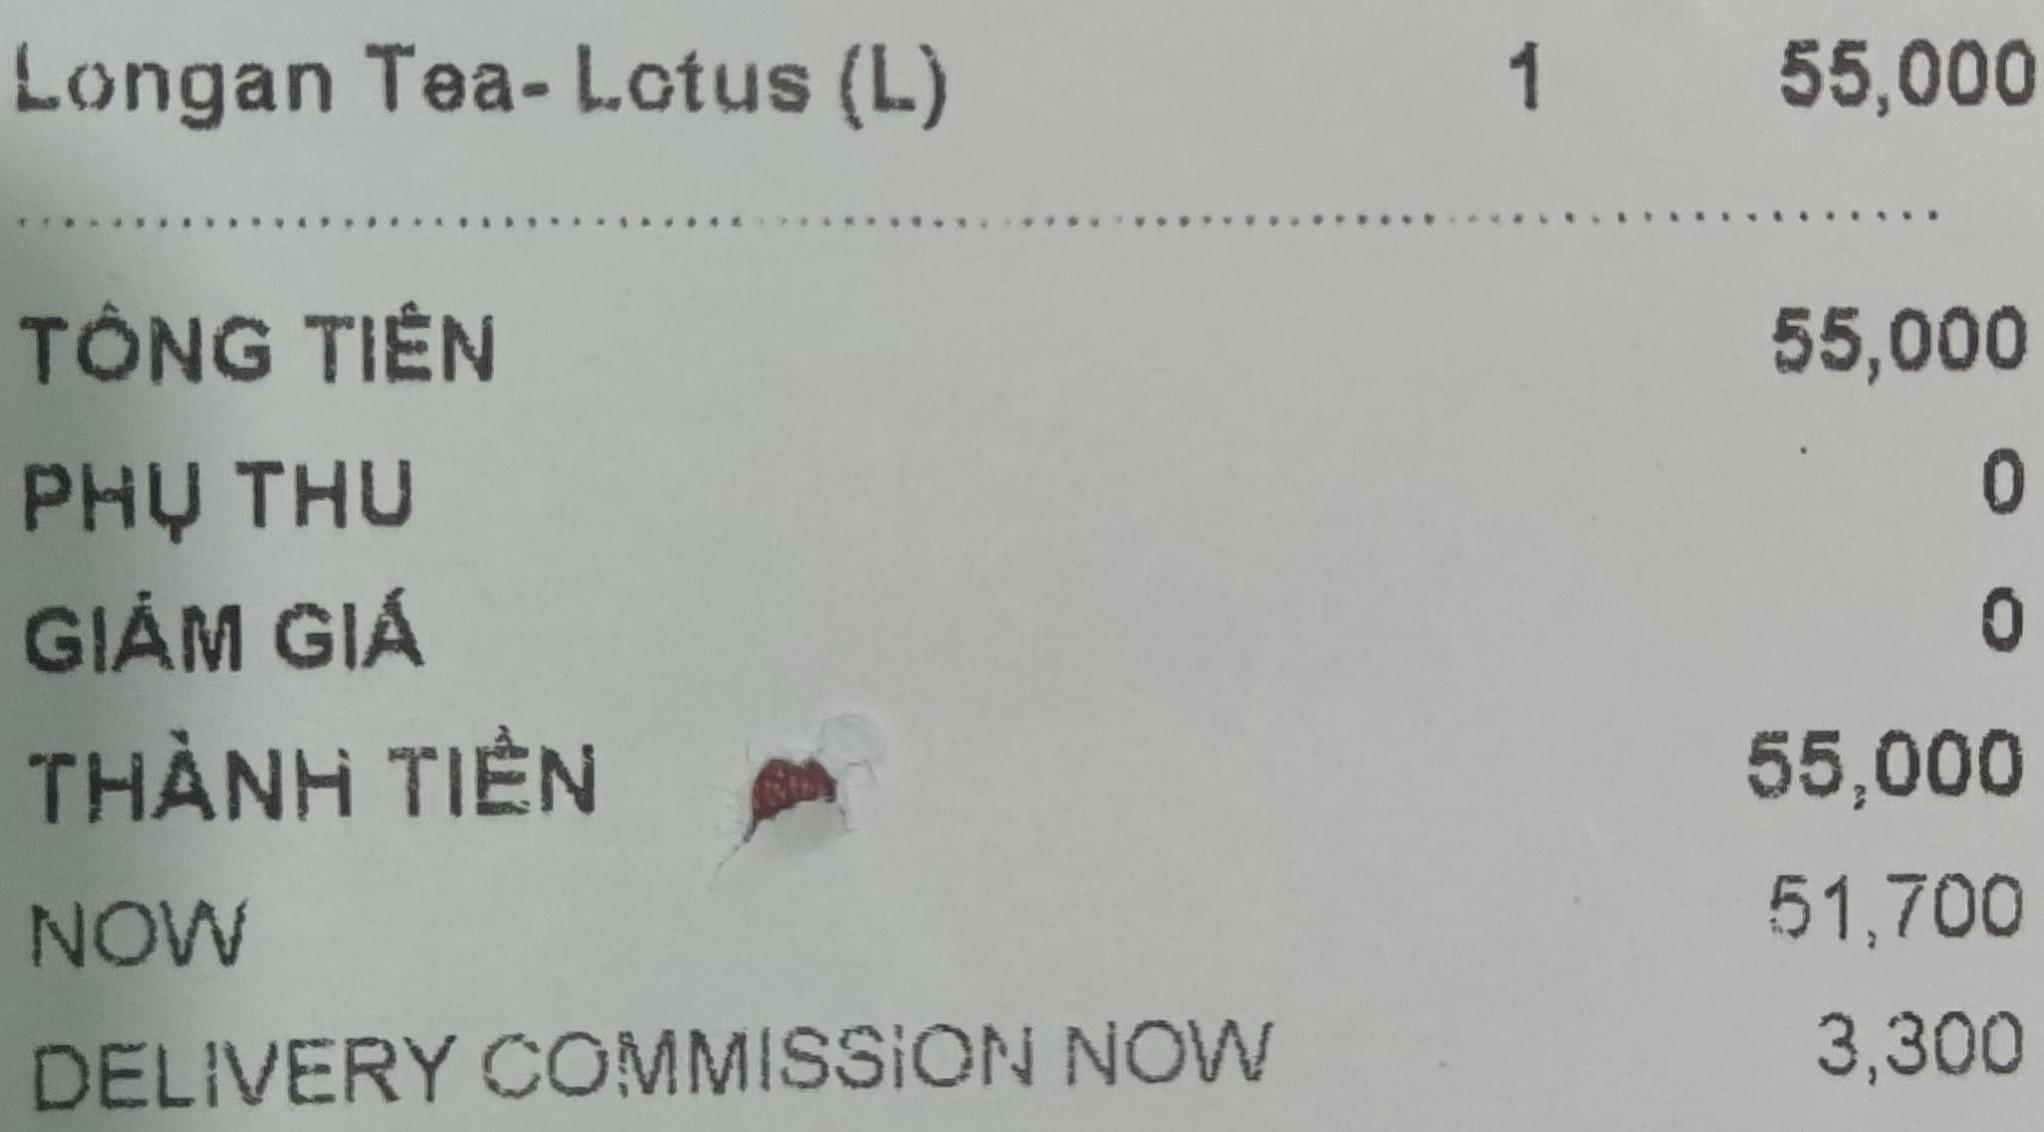
<table>
<tr>
<td>
Longan Tea-Lotus(L)</td>
<td>1</td>
<td>55,000</td>
</tr>
</table>
TỔNG TIỀN 55,000
PHỤ THU 0
GIẢM GIÁ 0
THÀNH TIỀN 55,000
NOW 51,700
DELIVERY COMMISSION NOW 3,300